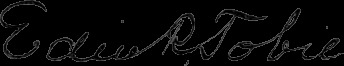
Signature of: edward p tobie